Question: What is the earliest payment due date mentioned in the document?
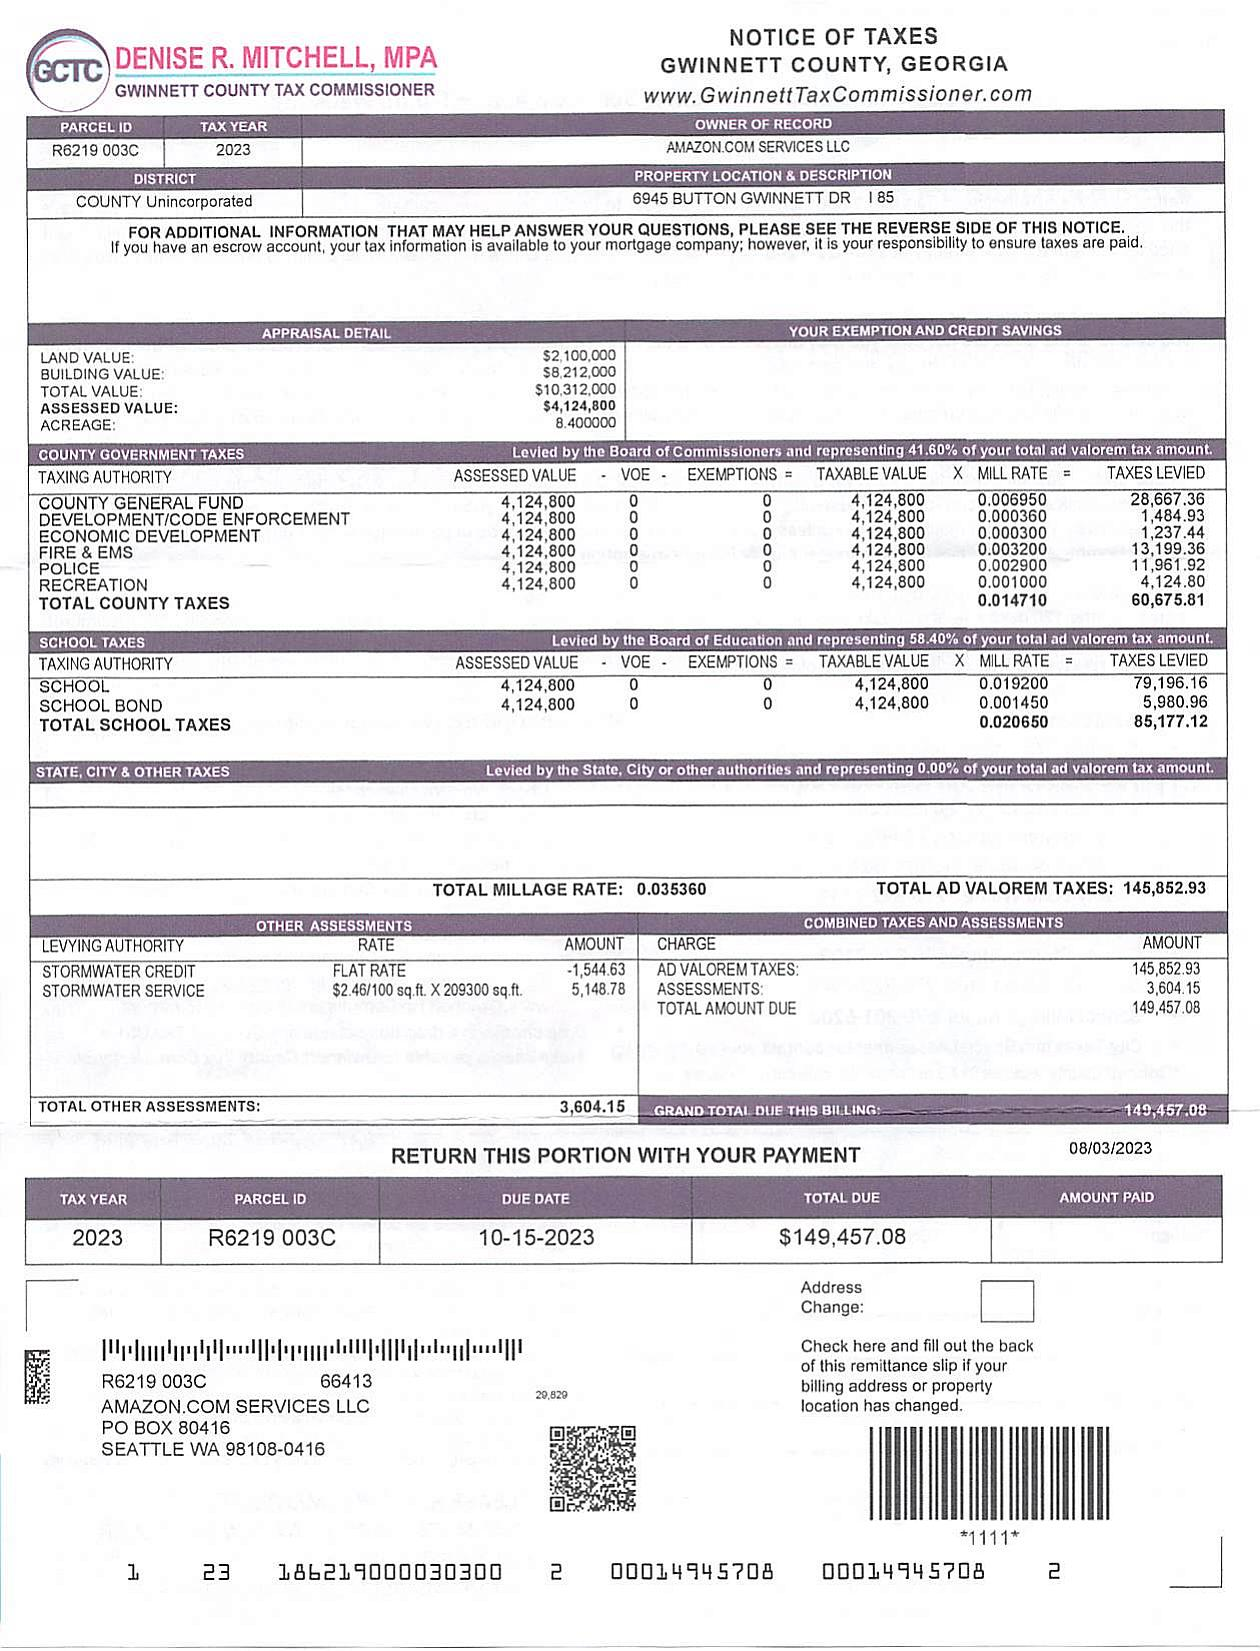
Answer: "10/15/23"